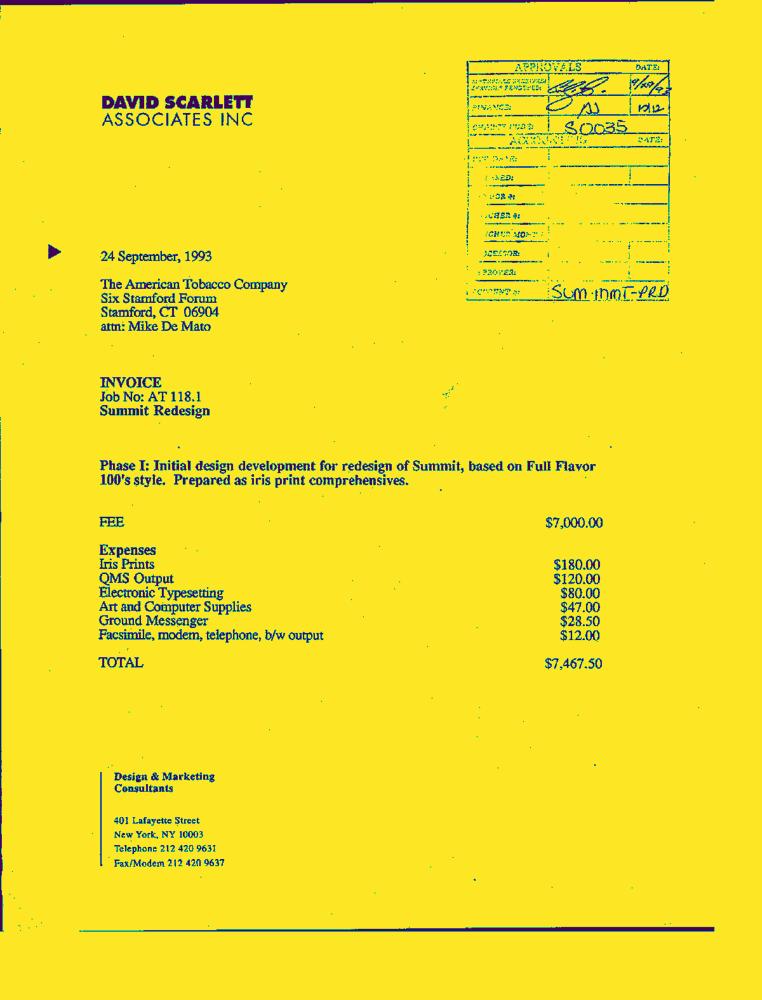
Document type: Invoice-Doc